Question: Explain the disease:
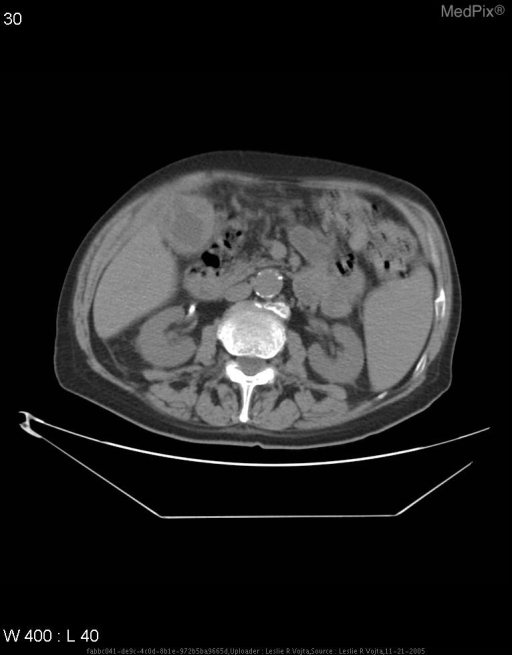
Answer: The disease is discussed as: Acute calculous cholecystitis is an acute inflammation of the gallbladder mucosal lining secondary to inflammation, distention and subsequent mucosal ischemia secondary to an impacted stone in the gallbladder neck.    A secondary bacterial infection may ensue.
     Diagnosis is most often made with a right upper quadrant ultrasound, and can be confirmed with a nuclear medicine hepatobiliary scan. Diffuse gallbladder wall thickening (>3mm), pericholecystic fluid and  gallstones all in the presence of a sonographic Murphy's sign is virtually diagnostic for acute cholecystitis.  Diagnosis with computed tomography is most of the time incidentally made when the CT is ordered looking for other causes of abdominal pain. With CT the diagnosis is suggested when gallbladder distention, visible stones (rarely visible), cystic duct dilatation, contrast enhancement of the gall bladder wall, and edema or abscess in surrounding tissues is observed.
     Treatment is  cholecystectomy and/or medical management.  Many patients are managed medically with bowel rest, non-steroidal anti-inflammatory drugs and antibiotics, when indicated.  Surgery is reserved for urgent cases or elective resections after cholecystitis.
     Because cholecystectomy in the emergency setting can be associated with 4%-7% mortality, an alternative treatment is percutaneous cholecystostomy with a pigtailcatheter in order to continuously drain bile from the gall bladder.